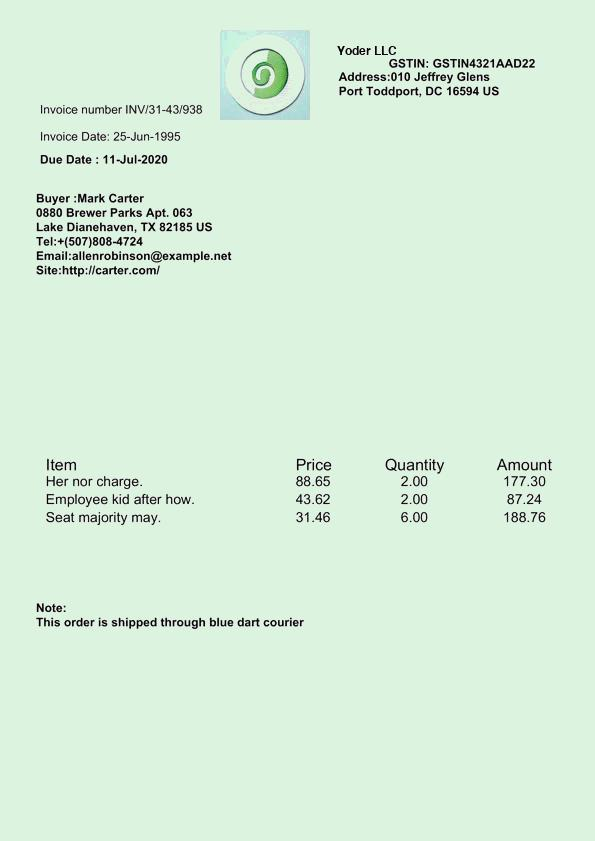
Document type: Invoice